Question: What appears to be the issue?
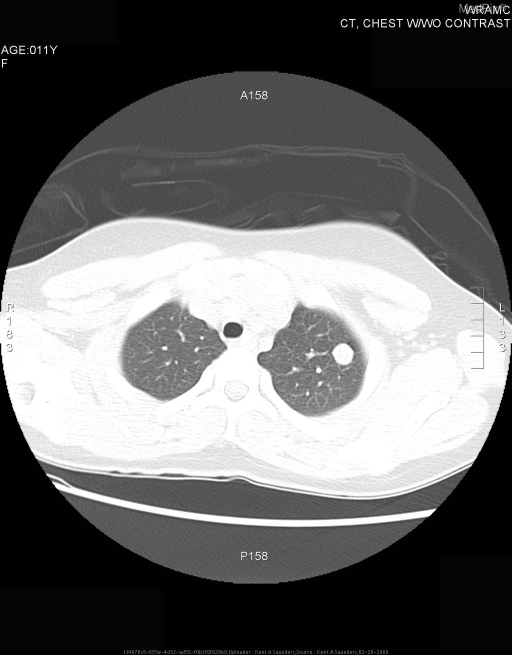
Answer: The findings suggest There is a left upper lobe pulmonary nodule which measures approximately 1.1 cm in diameter. There is central calcification within this lesion, which has become slightly more dense over the year in between CT.  The borders are well demarcated.. There is a left upper lobe pulmonary nodule which measures approximately 1.1 cm in diameter.. The patient might have a history of 10 y.o. girl with "chronic congestion" presented to clinic with new onset of cough and sore throat.  The patient also had complained of 6 months of intermittent headaches.  The patient denied any sputum production or fevers..